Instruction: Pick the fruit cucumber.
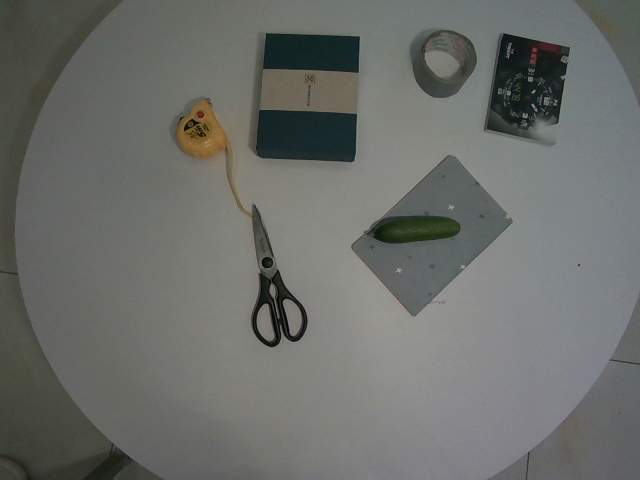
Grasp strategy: vertical